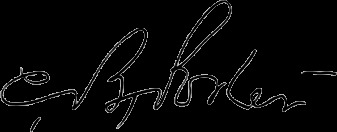
Signature of: charles burnham porter